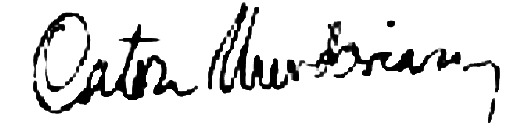
Signature of: caton theodorian